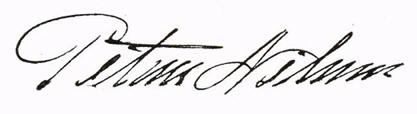
Signature of: petrus gränebo